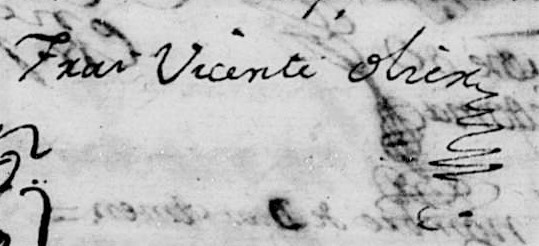
Signature of: mariano olier